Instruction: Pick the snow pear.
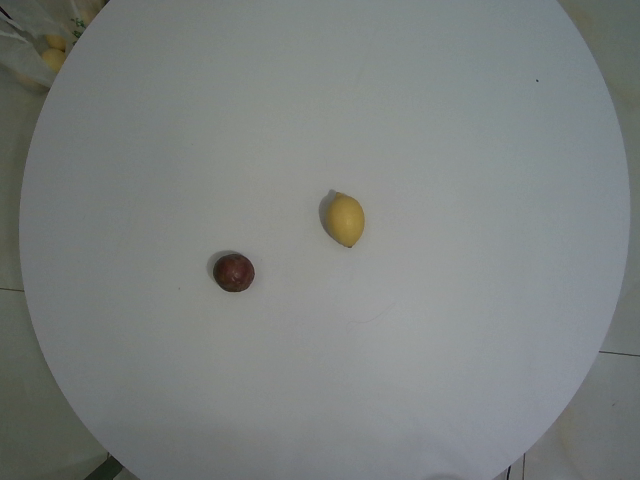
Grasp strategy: vertical